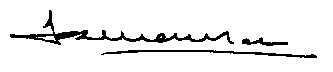
Signature of: josé maría rosa